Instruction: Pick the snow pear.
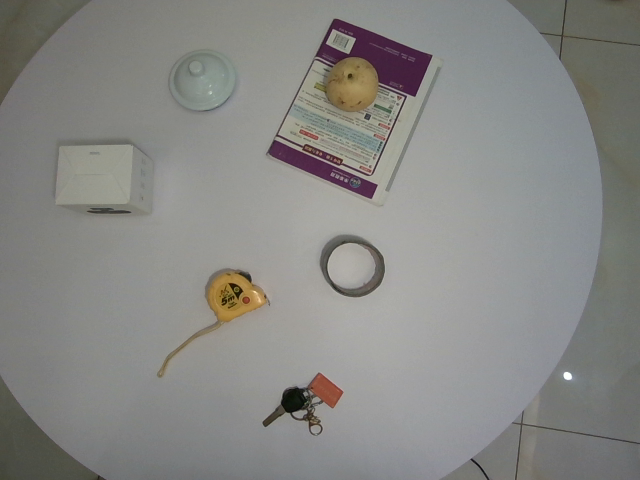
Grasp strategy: vertical